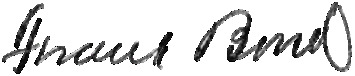
Signature of: frank bond